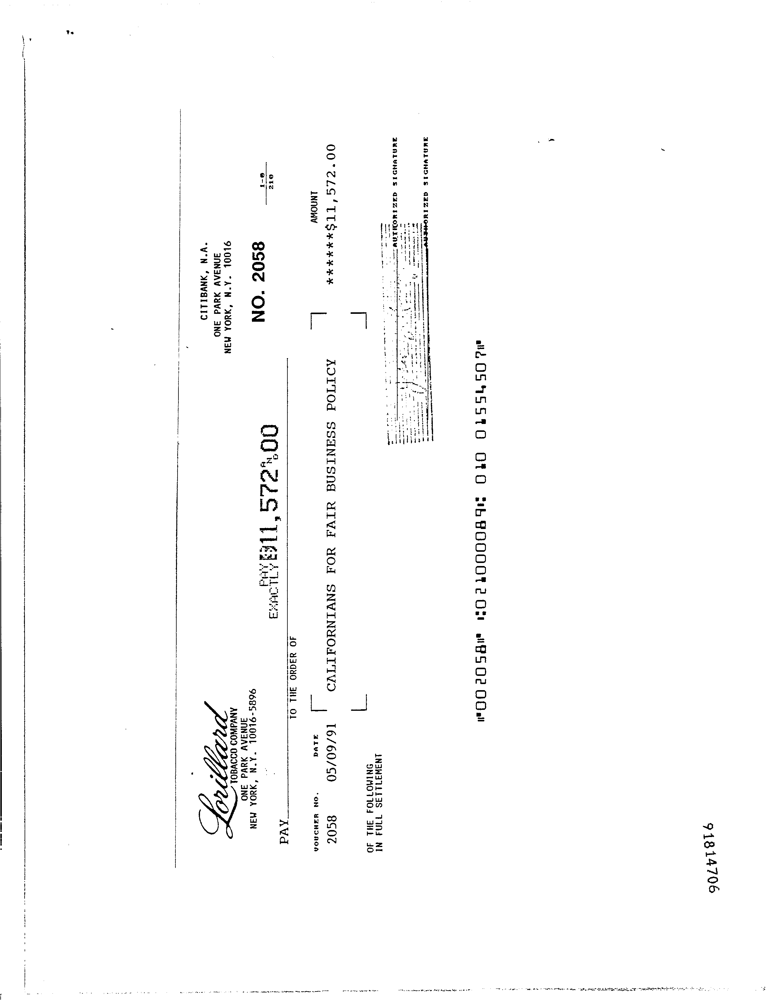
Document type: Invoice